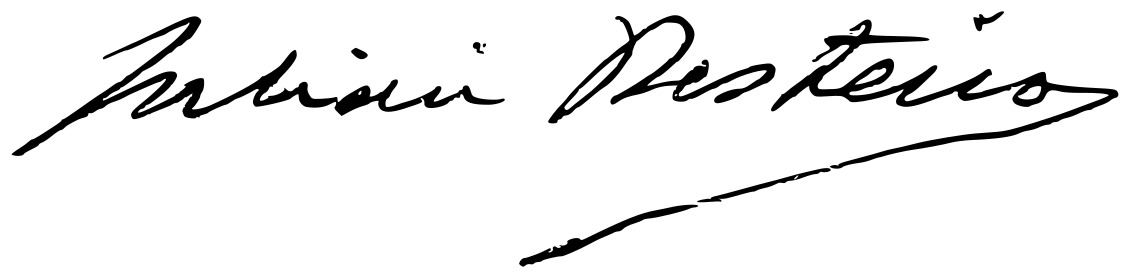
Signature of: julián besteiro